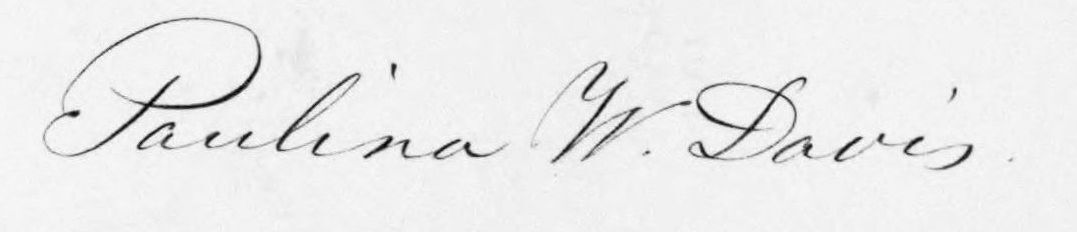
Signature of: paulina wright davis